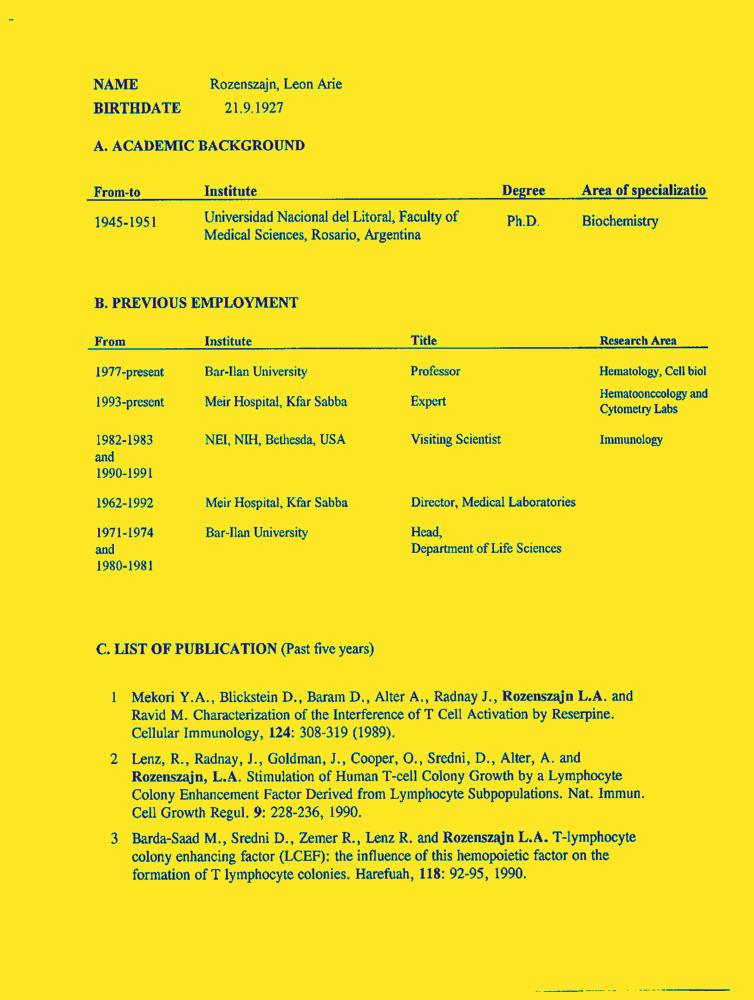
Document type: Resume-Doc